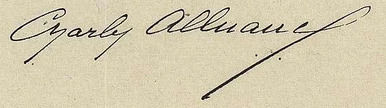
Signature of: charles a alluaud